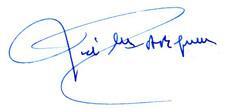
Signature of: xosé maría álvarez blázquez